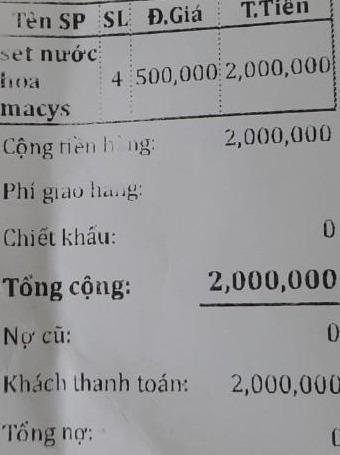
<table>
<tr>
<th>Tên SP</th>
<th>SL</th>
<th>Đ.Giá</th>
<th>T.Tiền</th>
</tr>
<tr>
<td>set nước hoa macys</td>
<td>4</td>
<td>500,000</td>
<td>2,000,000</td>
</tr>
</table>

Cộng tiền hàng: 2,000,000

Phí giao hàng:

Chiết khấu: 0

Tổng cộng: 2,000,000

Nợ cũ: 0

Khách thanh toán: 2,000,000

Tổng nợ: 0